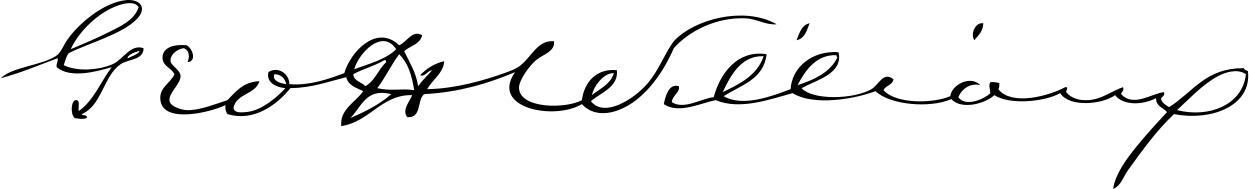
Signature of: george henry williams